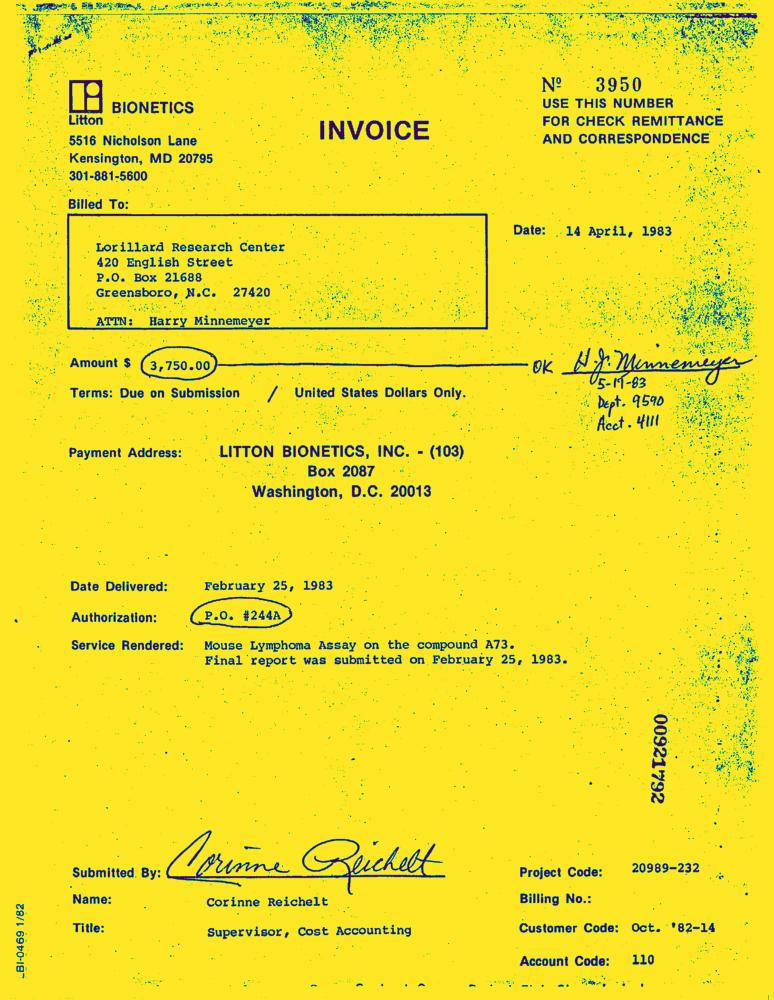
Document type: Invoice-Doc